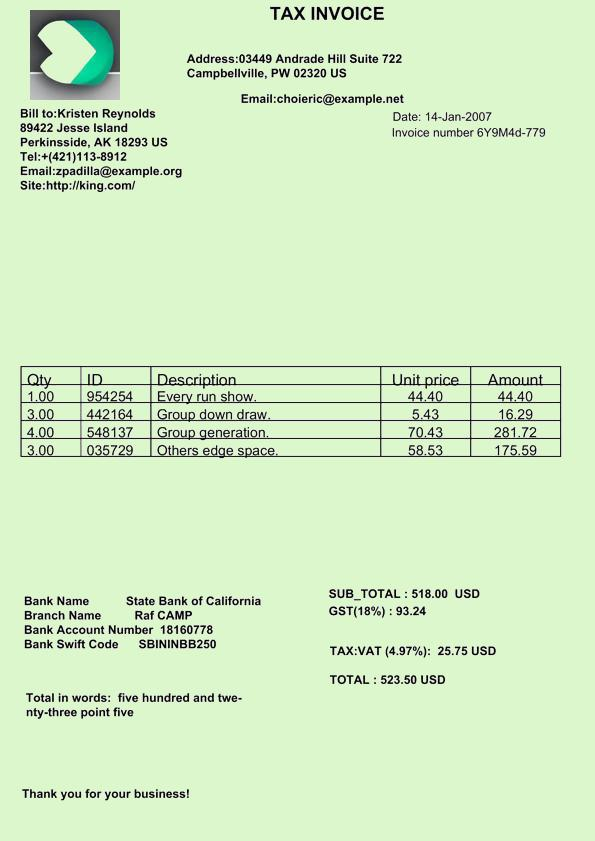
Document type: Invoice